Question: What is the date of the hearing as scheduled in the document?
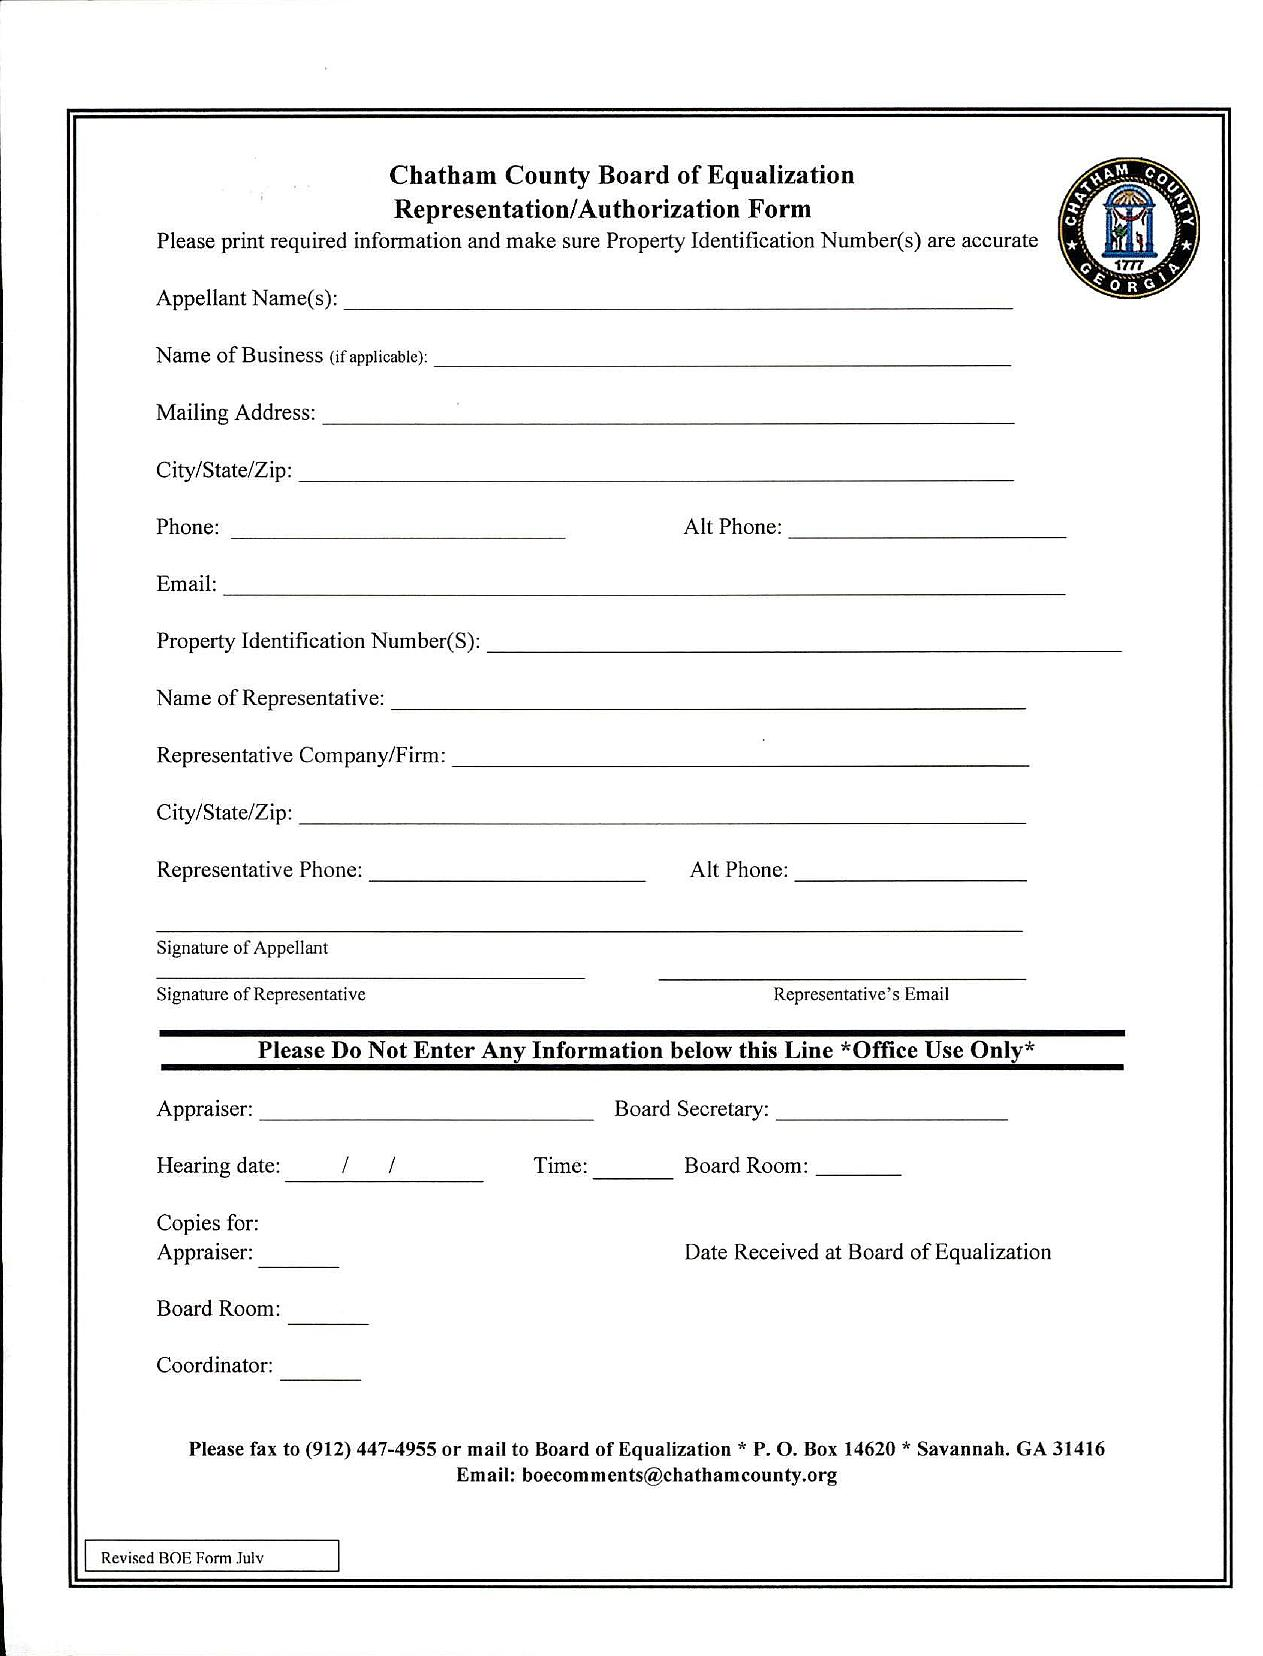
Answer: "/   /"